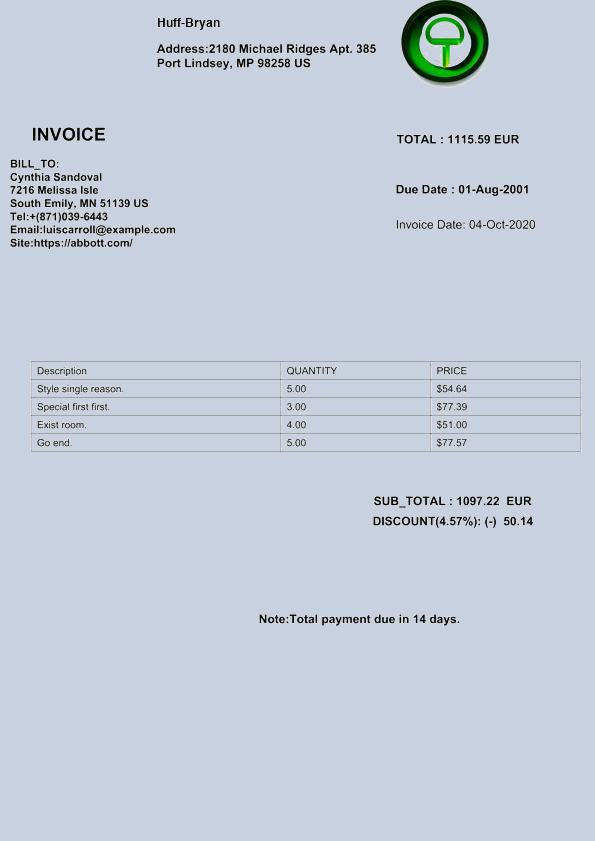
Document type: Invoice